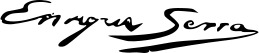
Signature of: enric serra auqué